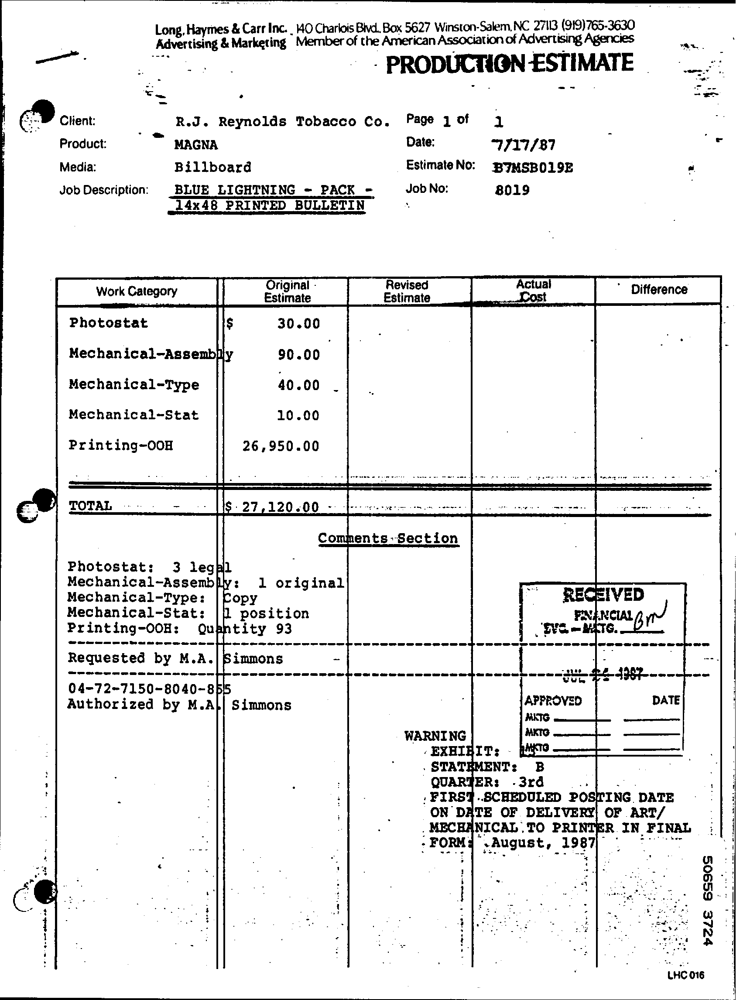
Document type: Invoice